Question: What could the diagnosis suggest?
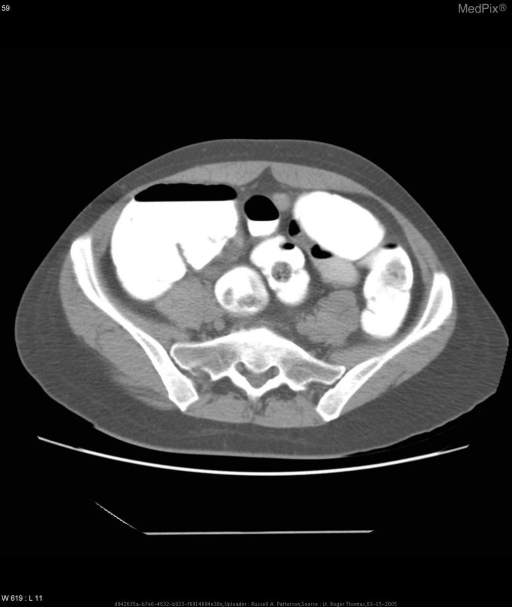
Answer: The possible diagnosis includes Early appendicitis.